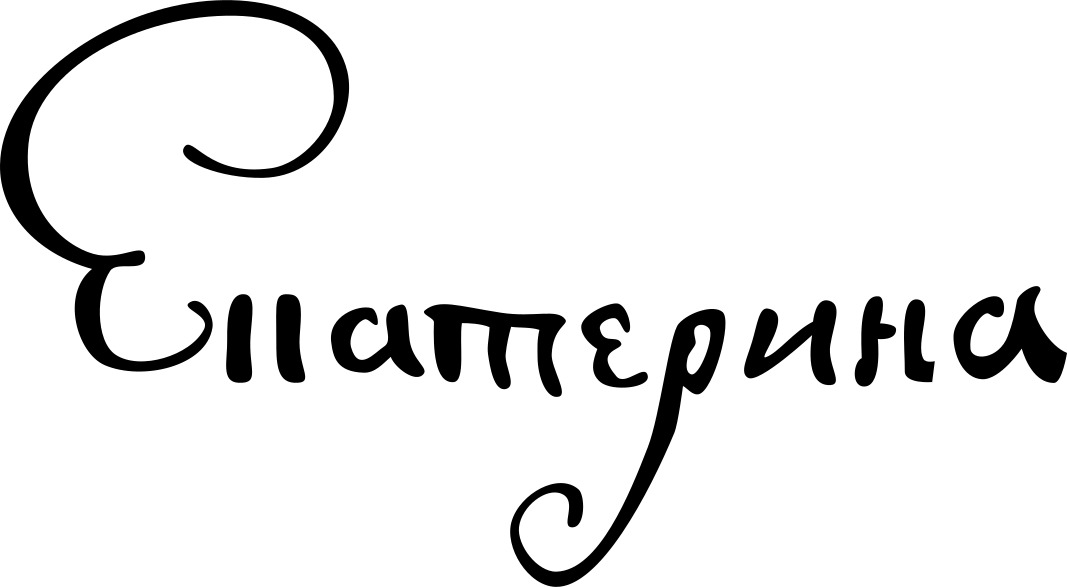
Signature of: catherine i of russia